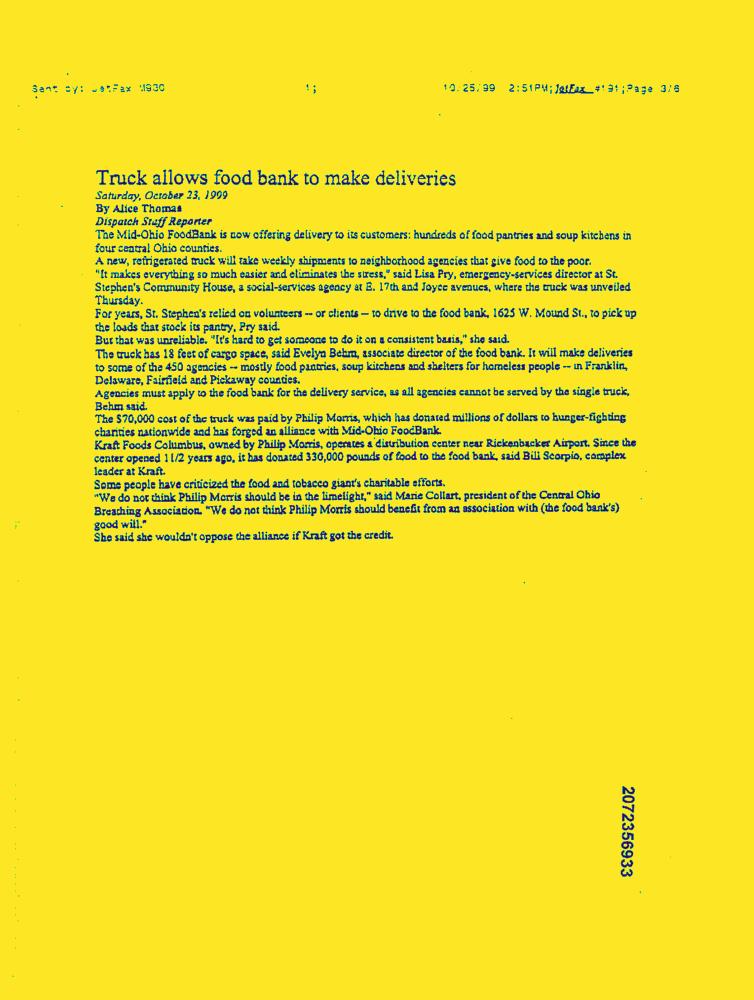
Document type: News-Article